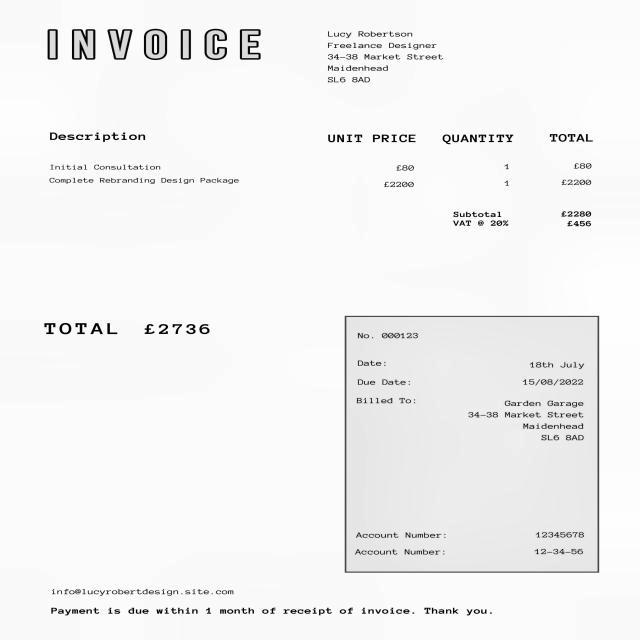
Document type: Invoice